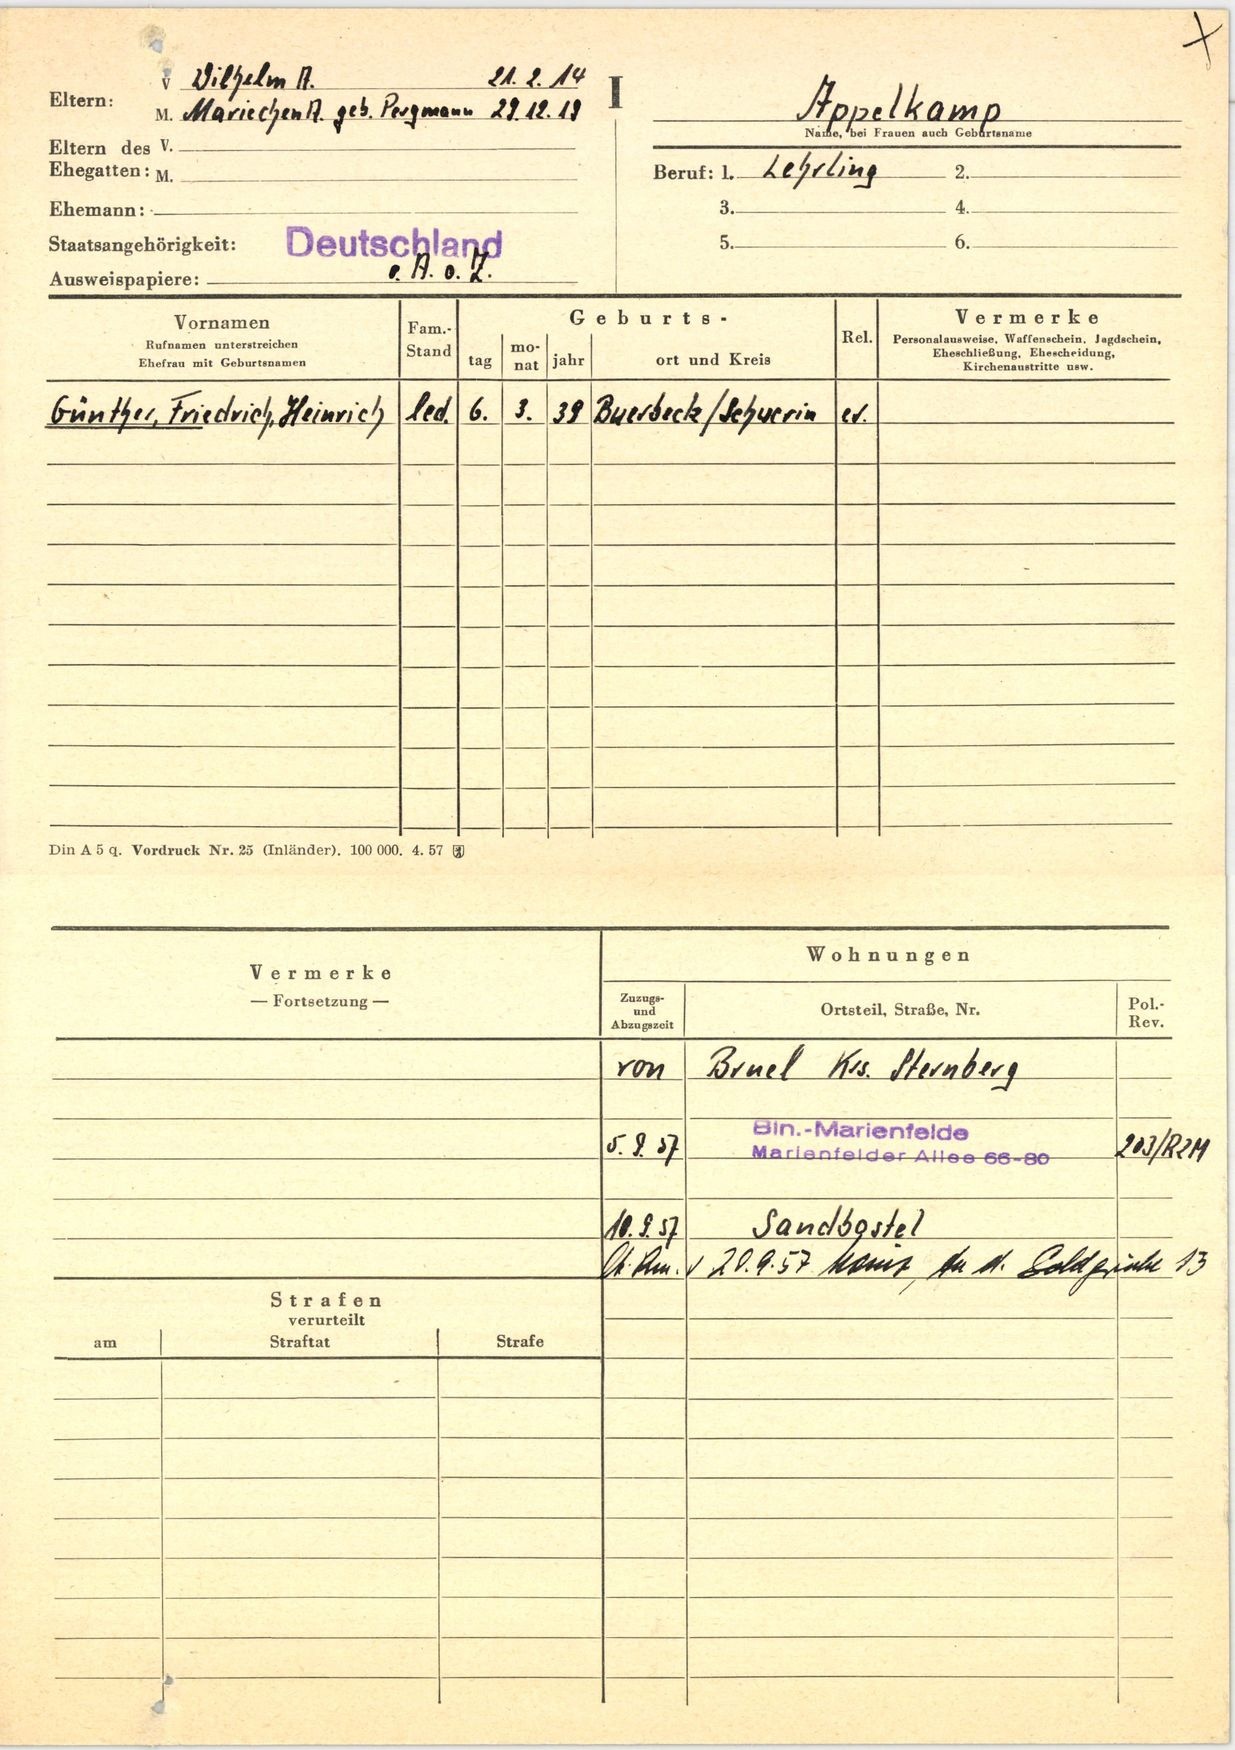
Appelkamp